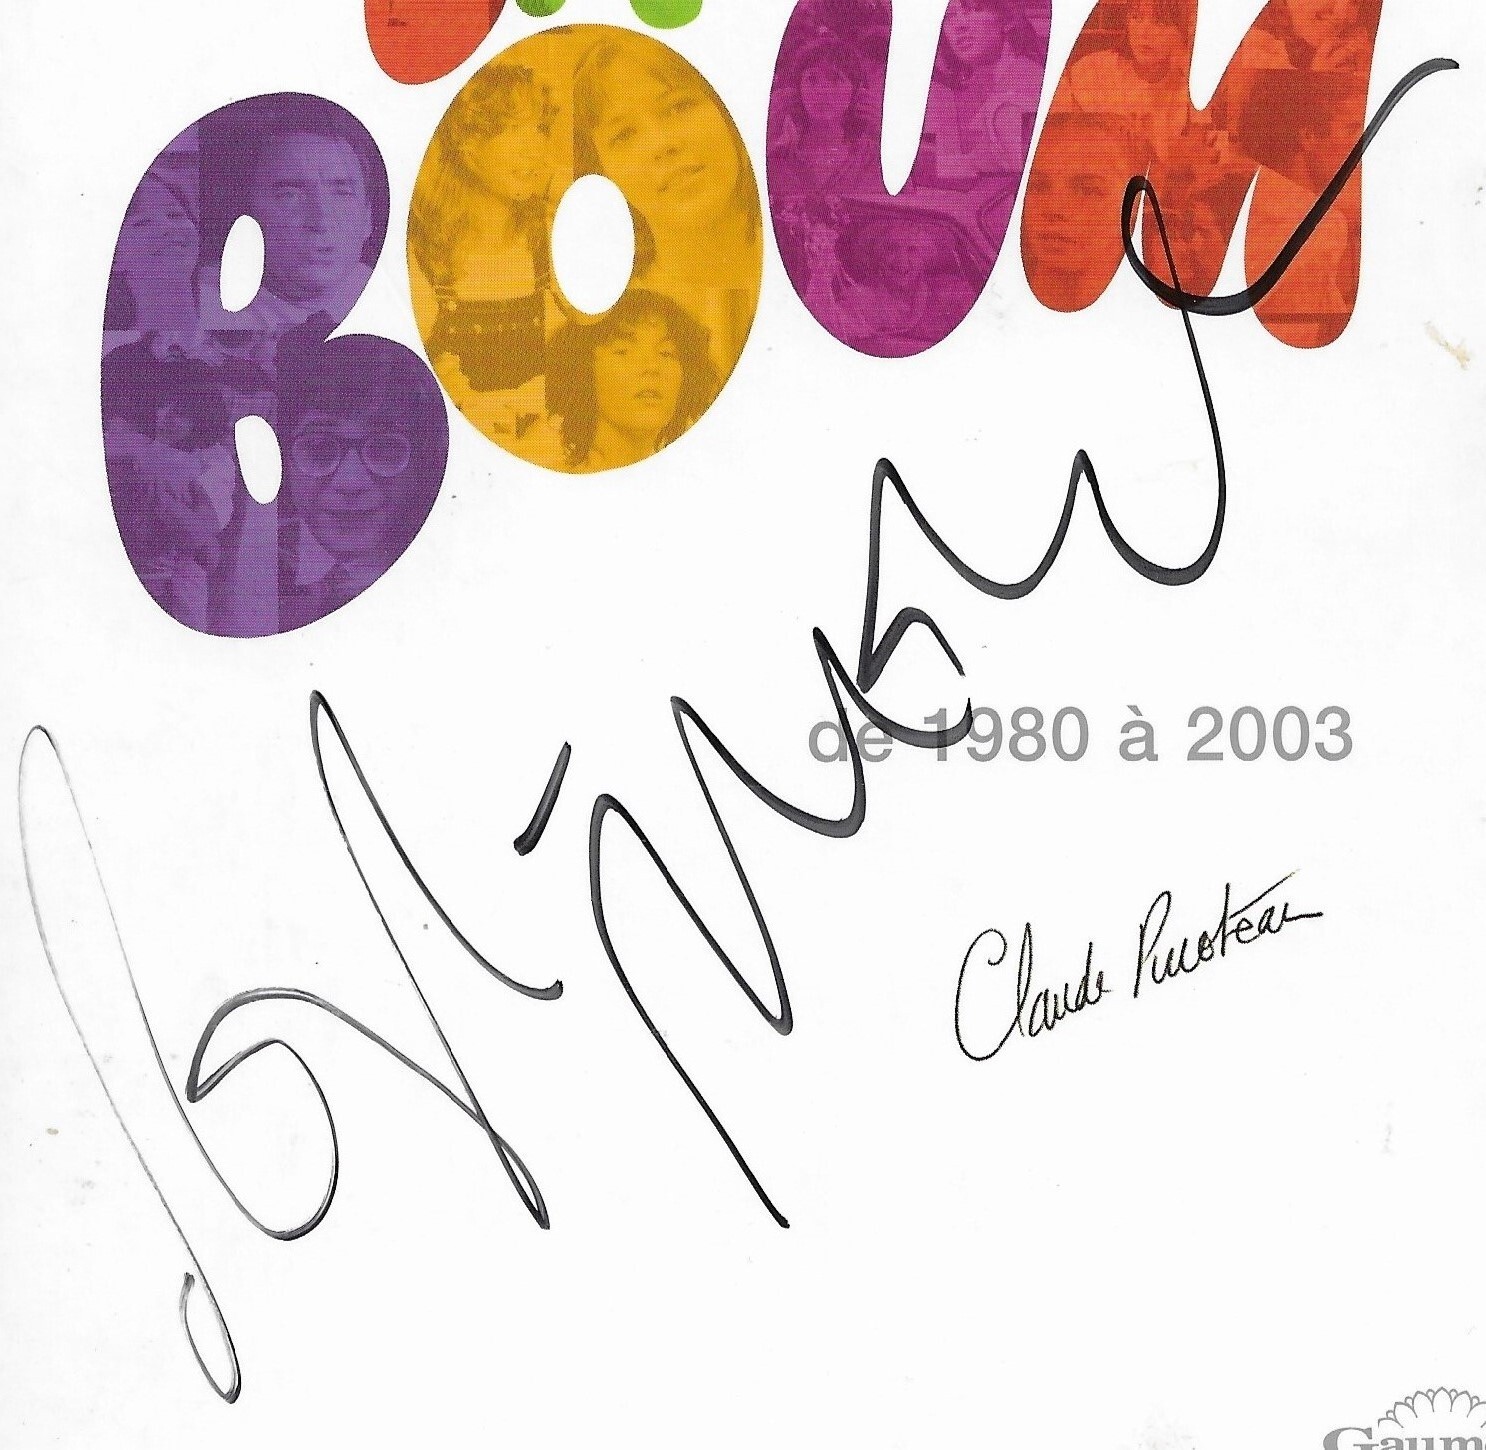
Signature of: sophie marceau